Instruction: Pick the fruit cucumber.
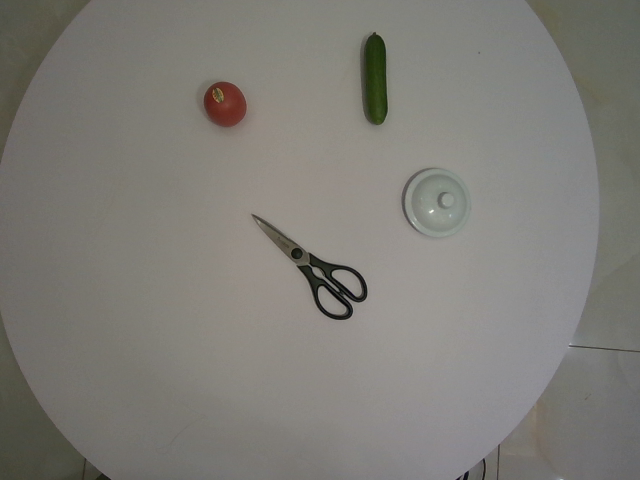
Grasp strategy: vertical